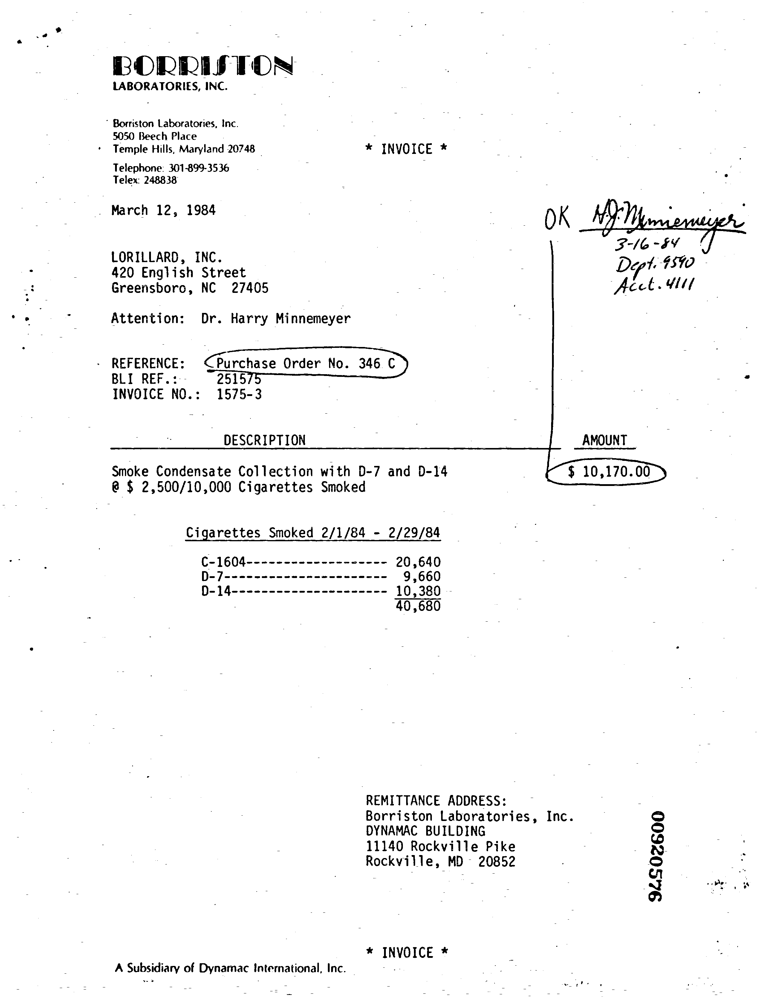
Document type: Invoice